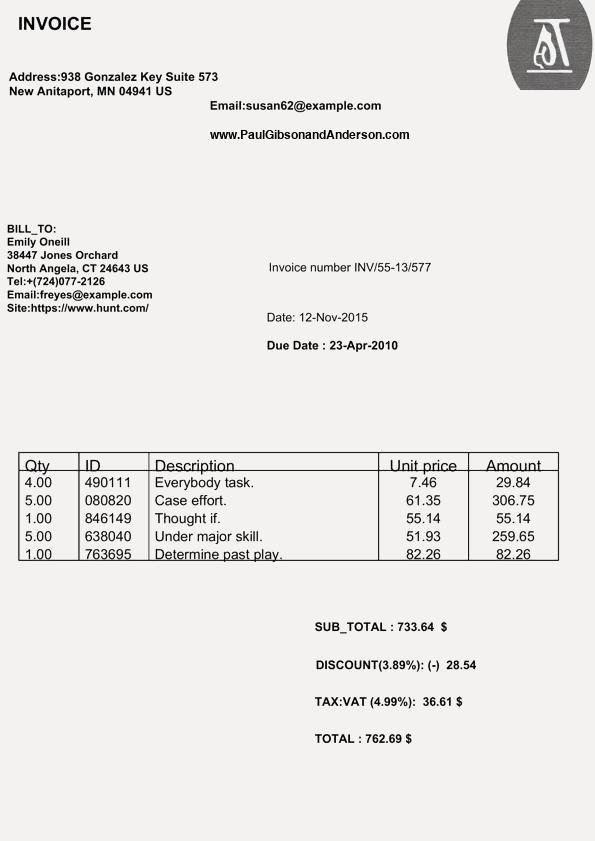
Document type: Invoice